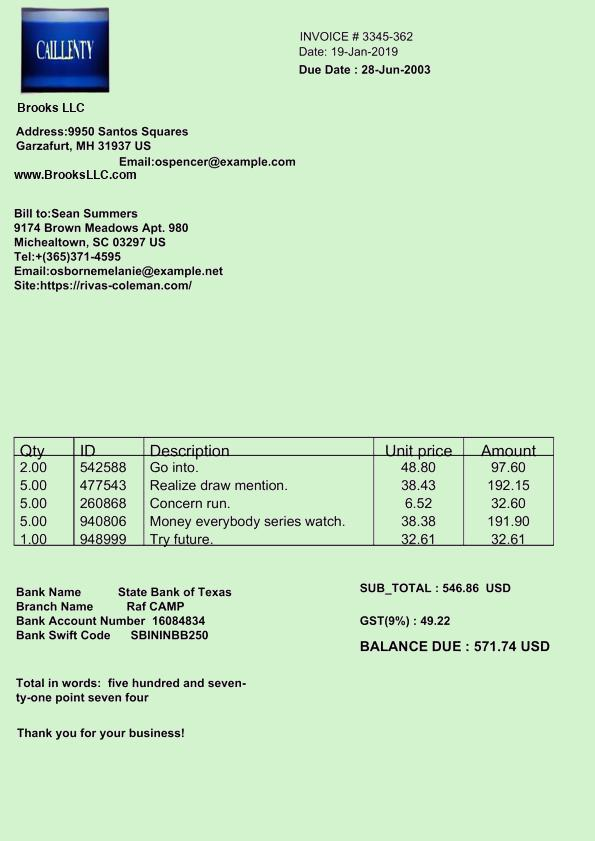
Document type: Invoice